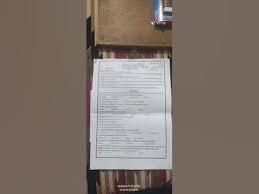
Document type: Invoice